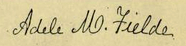
Signature of: adele marion fielde